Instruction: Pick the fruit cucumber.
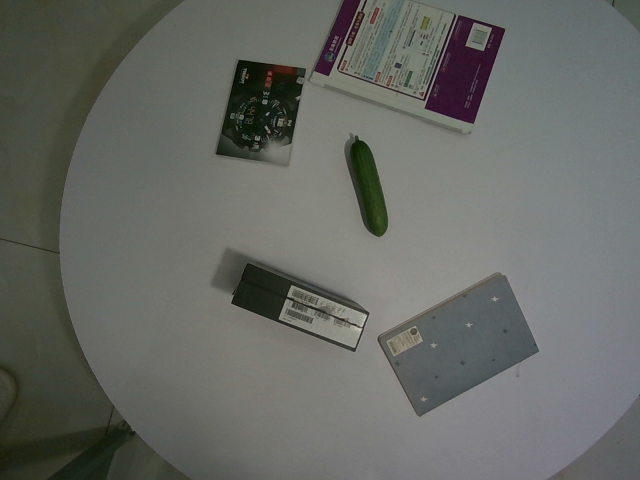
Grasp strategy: vertical